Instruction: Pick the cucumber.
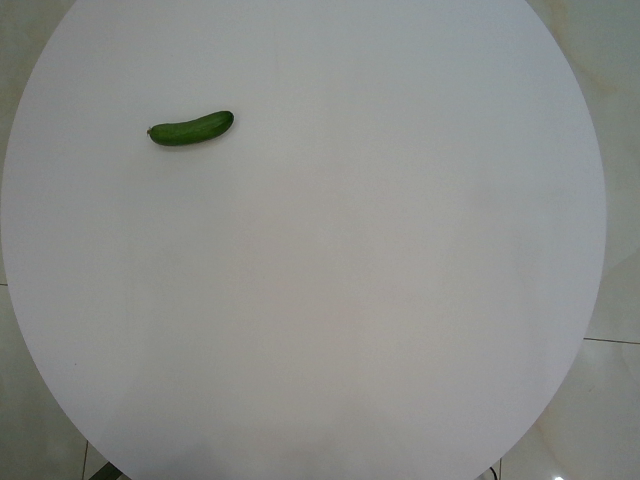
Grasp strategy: vertical